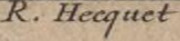
Signature of: robert hecquet